Question: What are the imaging findings?
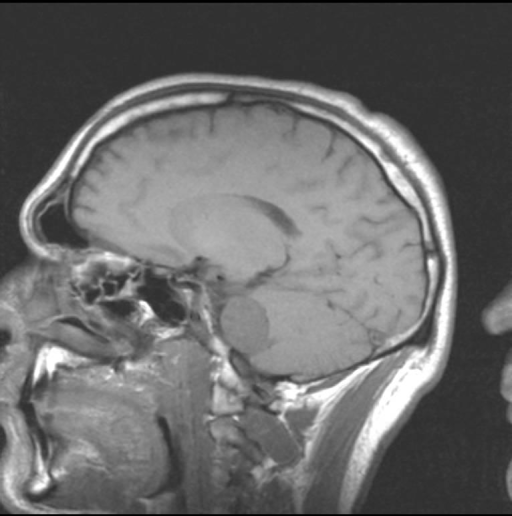
Answer: The imaging shows The MRI reveals an "ice-cream cone" shaped lesion originating from the L. IAC, with extension into the CPA, extending rostrally to compress the left CN V.  It is not invading the brain stem but is compressing it.  On T1, the mass is hypointense with adjacent brain parenchyma and hyperintense on T2 imaging.  There is avid post-gadolinium enhancement on T1 imaging in a slightly heterogenous manner throughout the mass. Mass lesion evident on sagittal section in the CPA, hypointense and isointense w/ adjacent brain parenchyma pre-gadolinium contrast..